Question: What type of tax is indicated in the document, personal property or real estate?
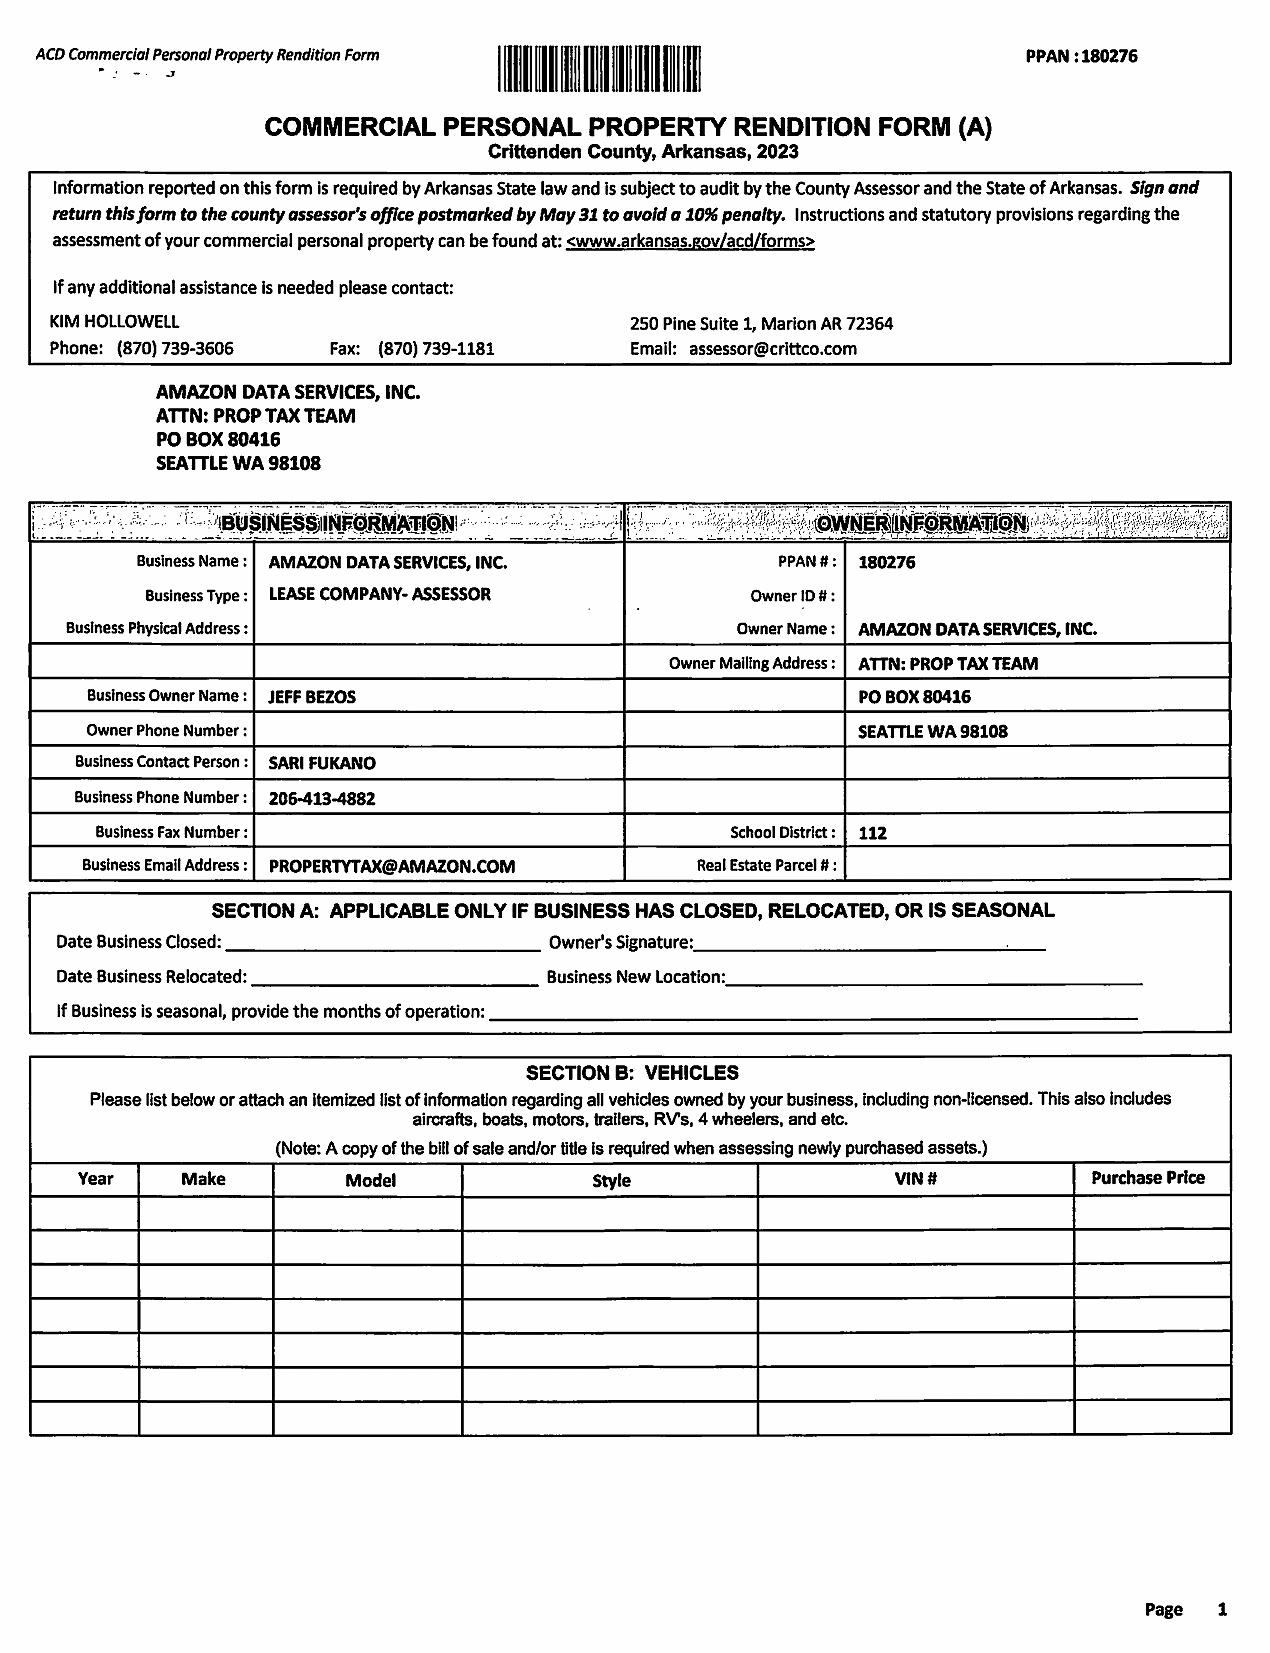
Answer: "Personal Property Tax"